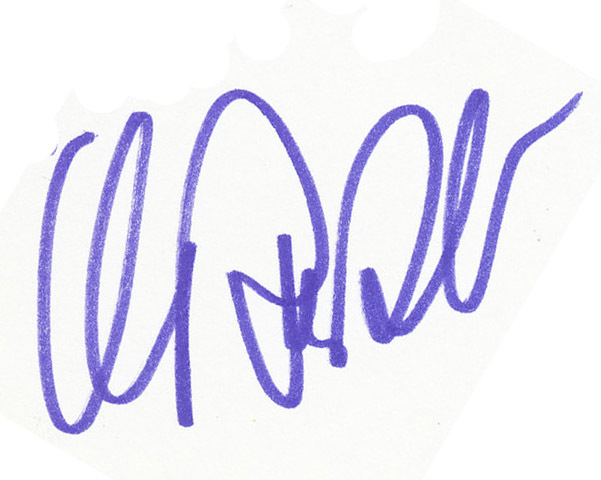
Signature of: christiane rücker